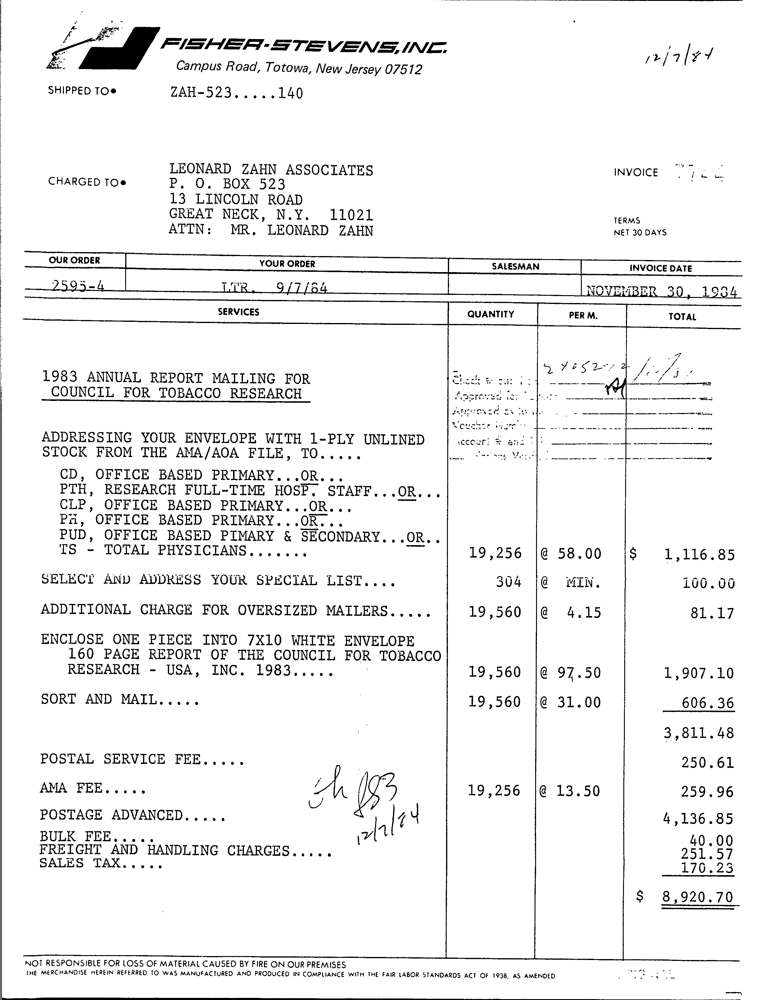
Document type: Invoice